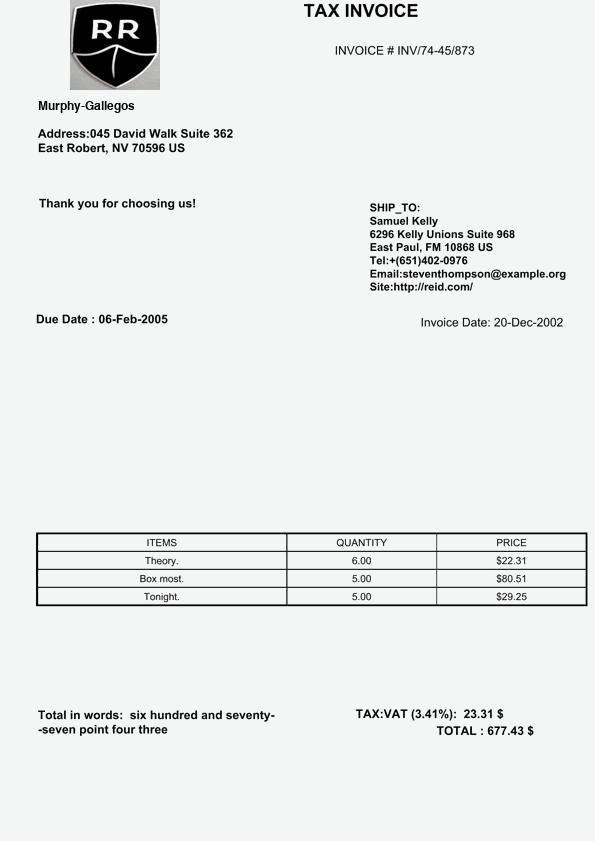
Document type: Invoice